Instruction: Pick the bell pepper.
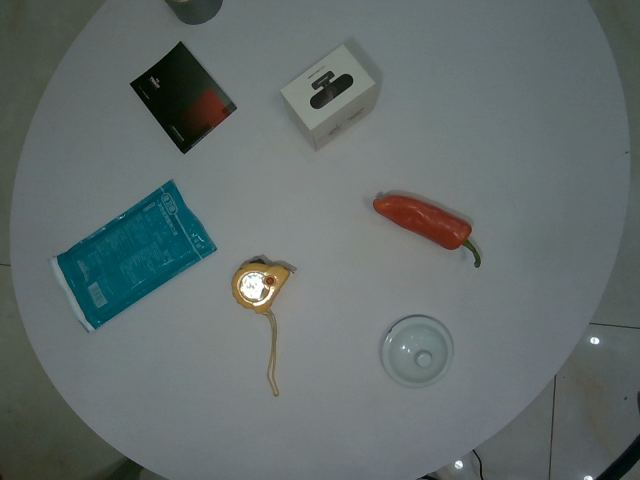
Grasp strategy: vertical